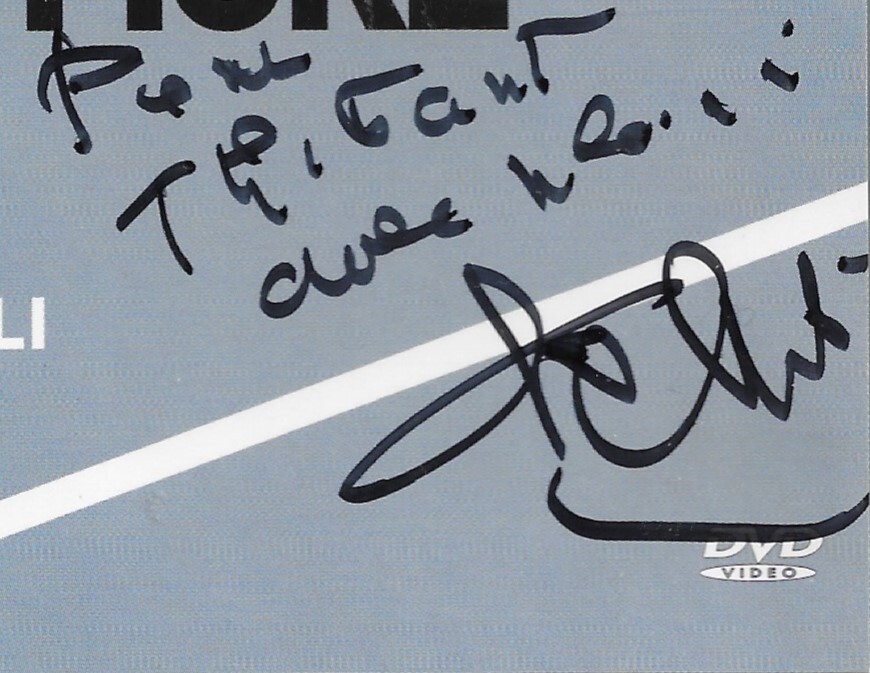
Signature of: paul vecchiali